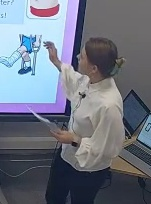
Транскрипция: Now I want you to look at these pictures and play the short dialogues. For example, at this picture we can see a tummy. One person asks the question, what's the matter? The partner should answer the question, my tummy hurts. Do you understand this question?
Категория: Педагогические действия
Подкатегория: Делает пояснение/объяснение; Организует групповую работу
Описание действия: Педагог выдает задание объясняет как его выполнить, после чего убеждается что ученики поняли задачу и предлагает им разделиться по группам для выполнения задания..
Контекст и комментарии: Контекст ДО: Ученики посмотрели видео, нацеленное на закрепление новых слов. Результат ПОСЛЕ: Ученики почти без ошибок выполнили задание. Педагогический смысл: подробное объяснение помогает ученикам быстрее понять новую тему.